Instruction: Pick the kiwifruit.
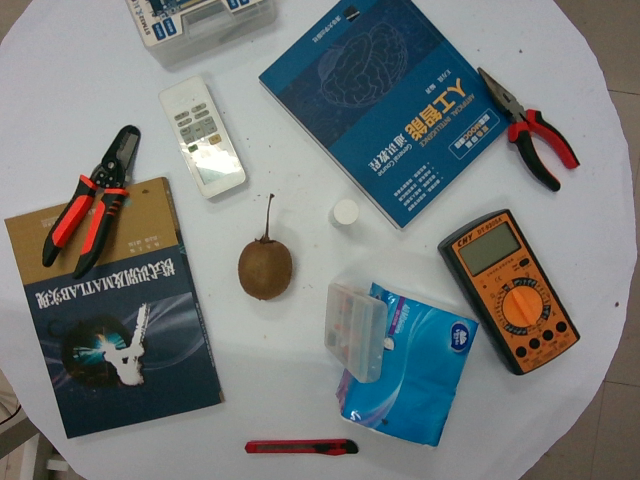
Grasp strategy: vertical